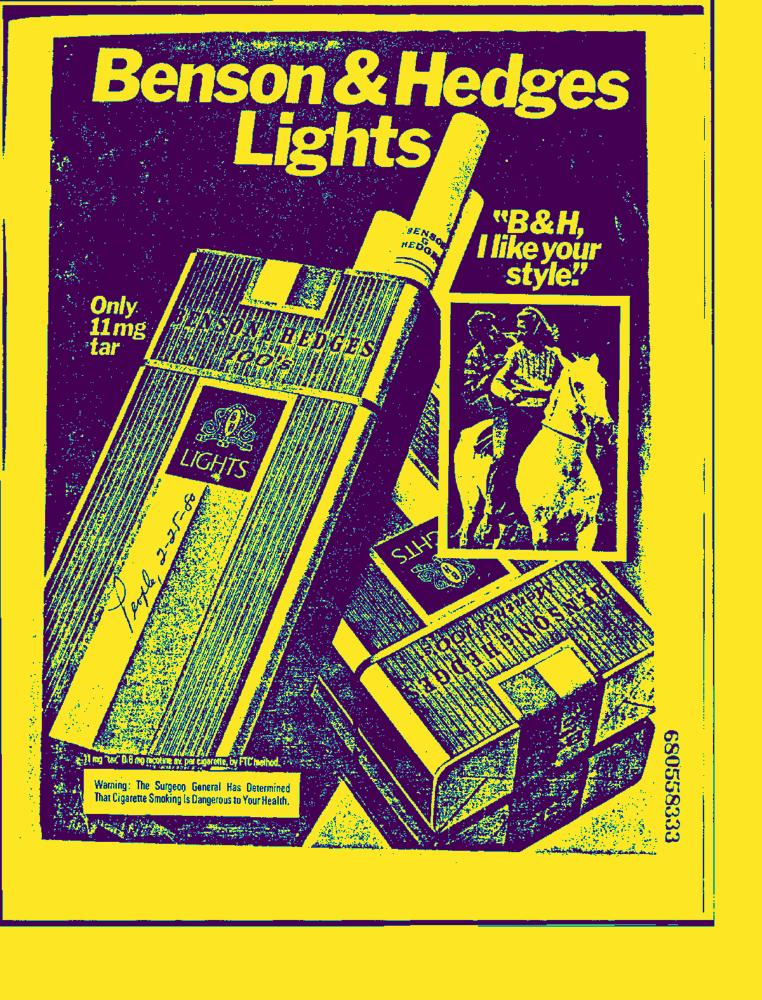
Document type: AD